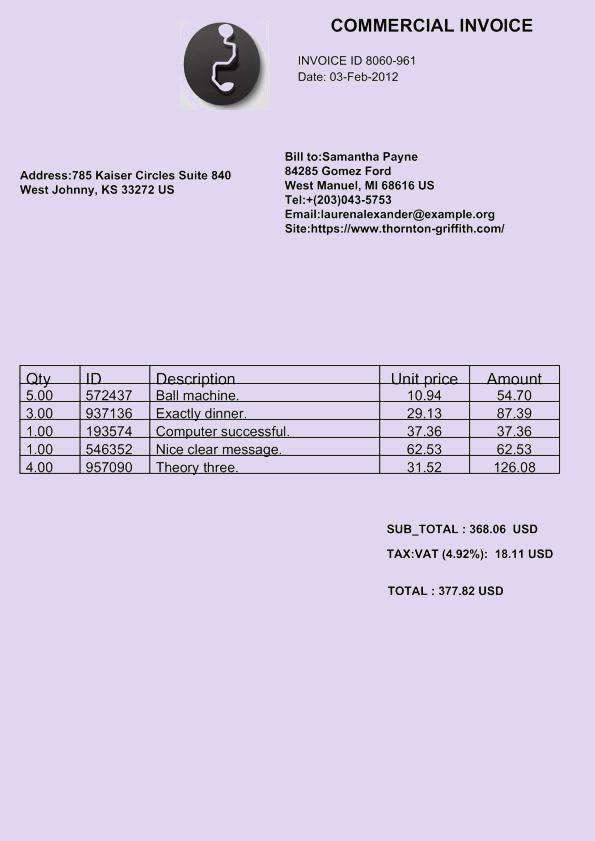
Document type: Invoice